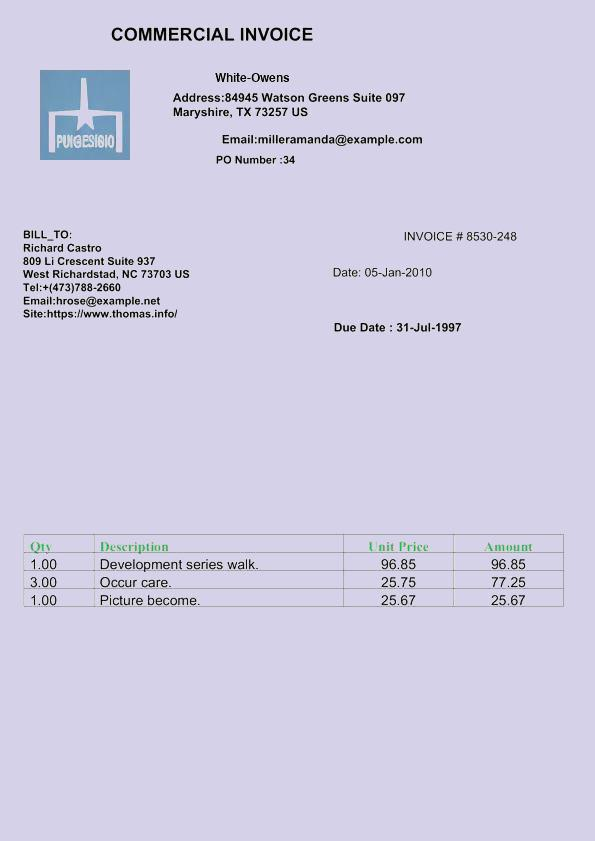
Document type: Invoice